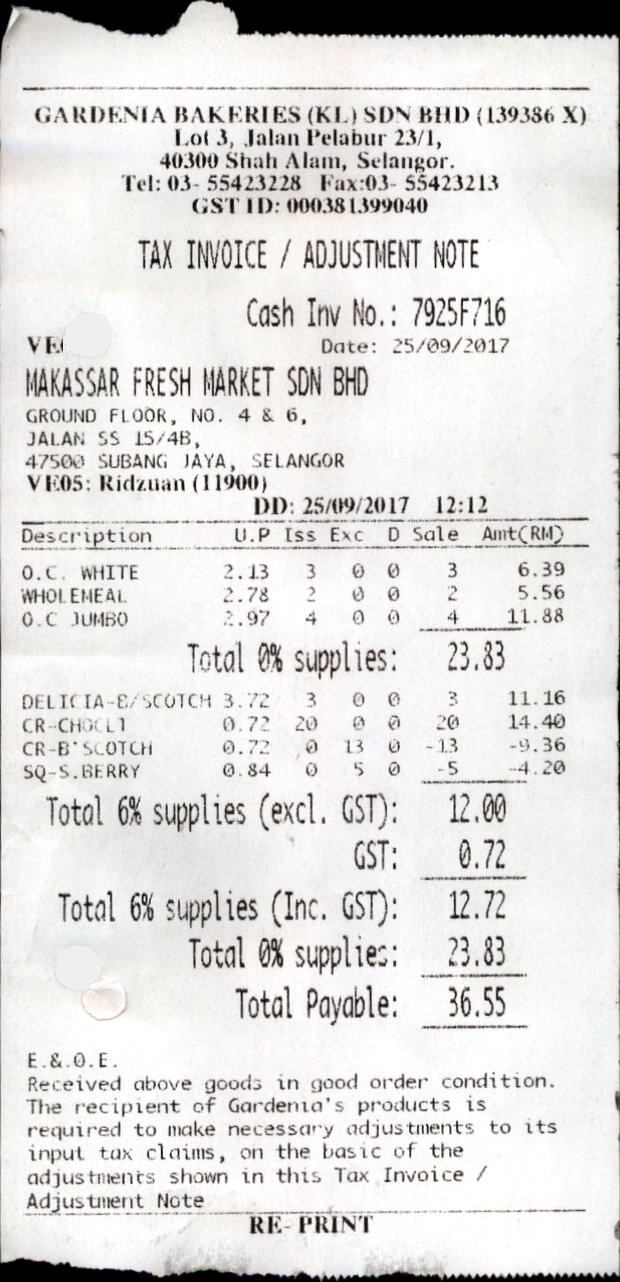
GARDENIA BAKERIES (KL) SDN BHD (139386 X)
LOT 3, JALAN PELABUR 23/1,
40300 SHAH ALAM, SELANGOR.
TEL: 03- 55423228
GST ID: 000381399040
TAX INVOICE / ADJUSTMENT NOTE
CASH INV NO.: 7925F716
VE
DATE: 25/09/2017
MAKASSAR FRESH MARKET SDN BHD
GROUND FLOOR, NO. 4 & 6,
JALAN SS 15/4B,
47500 SUBANG JAYA, SELANGOR
VE05: RIDZUAN (11900)
DD: 25/09/2017
12:12
DESCRIPTION
U.P
D
AMT(RM)
O.C. WHITE
2.13
3
0
0
3
6.39
WHOLEMEAL
2.78
2
0
0
2
5.56
O.C JUMBO
2.97
4
0
0
4
11.88
TOTAL 0% SUPPLIES:
23.83
DELICIA-B/SCOTCH
3.72
3
0
0
3
11.16
CR-CHOCLT
0.72
20
0
0
20
14.40
CR-B'SCOTCH
0.72
0
13
0
-13
-9.36
SQ-S.BERRY
0.84
0
5
0
-5
-4.20
TOTAL 6% SUPPLIES (EXCL. GST):
12.00
GST:
0.72
TOTAL 6% SUPPLIES (INC. GST):
12.72
TOTAL 0% SUPPLIES:
23.83
TOTAL PAYABLE:
36.55
E.&.0.E.
RECEIVED ABOVE GOODS IN GOOD ORDER CONDITION.
THE RECIPIENT OF GARDENIA'S PRODUCTS IS
REQUIRED TO MAKE NECESSARY ADJUSTMENTS TO ITS
INPUT TAX CLAIMS, ON THE BASIC OF THE
ADJUSTMENTS SHOWN IN THIS TAX INVOICE /
ADJUSTMENT NOTE
RE PRINT
FAX:03- 55423213
ISS
EXC
SALE